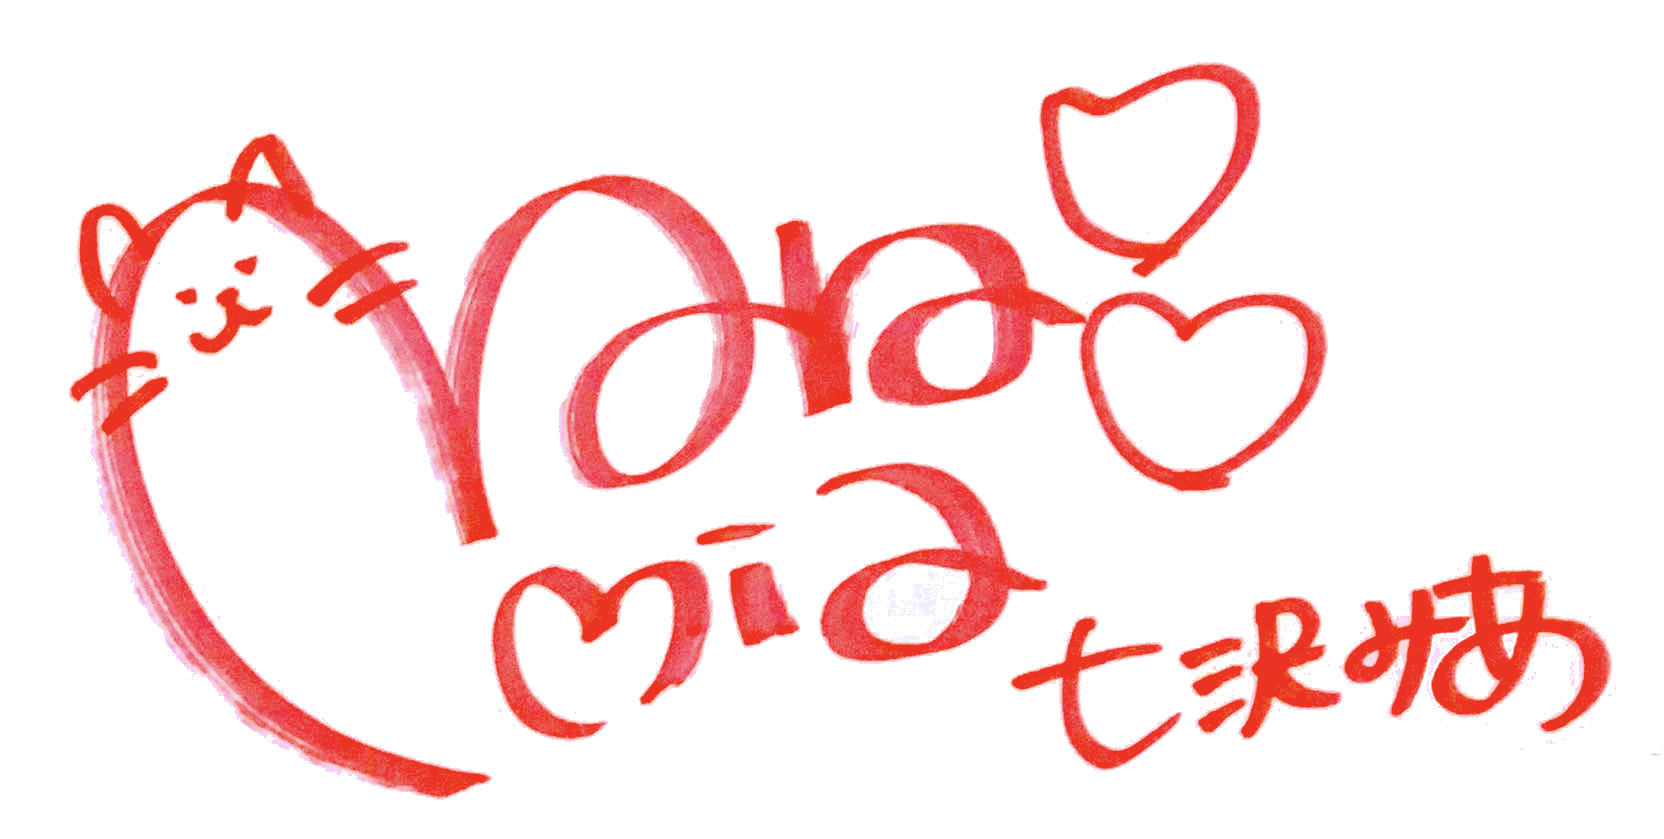
Signature of: mia nanasawa